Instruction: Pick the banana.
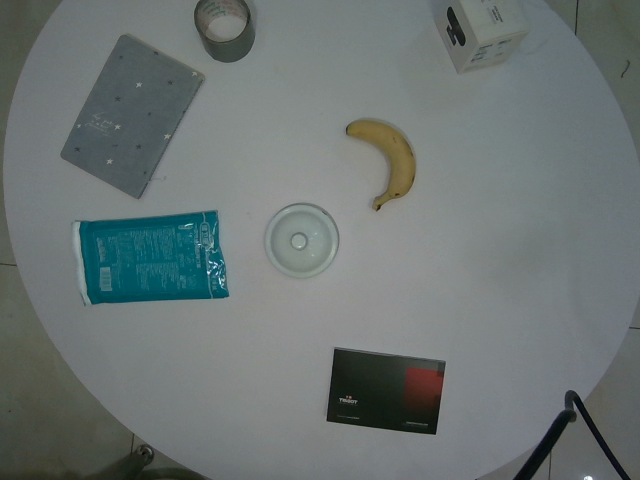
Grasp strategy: vertical